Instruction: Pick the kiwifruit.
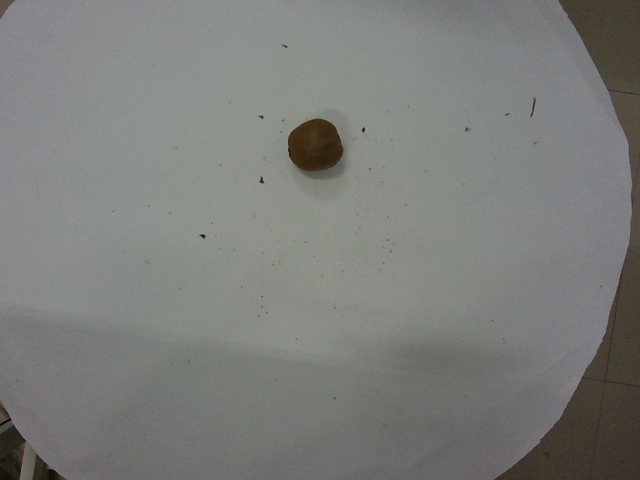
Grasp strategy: vertical